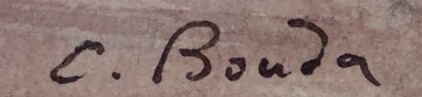
Signature of: cyril bouda